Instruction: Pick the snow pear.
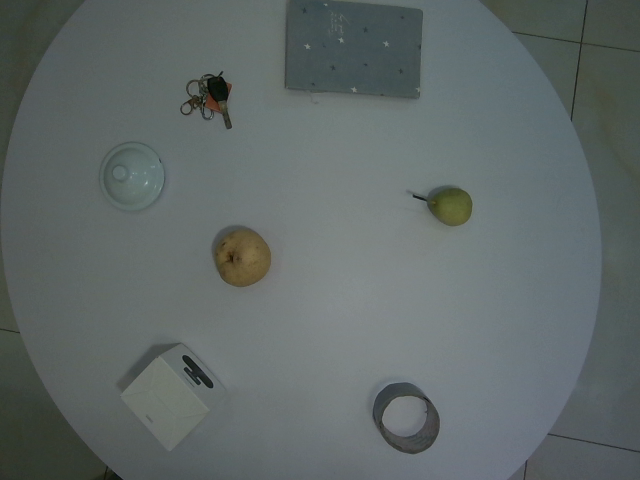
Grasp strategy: vertical